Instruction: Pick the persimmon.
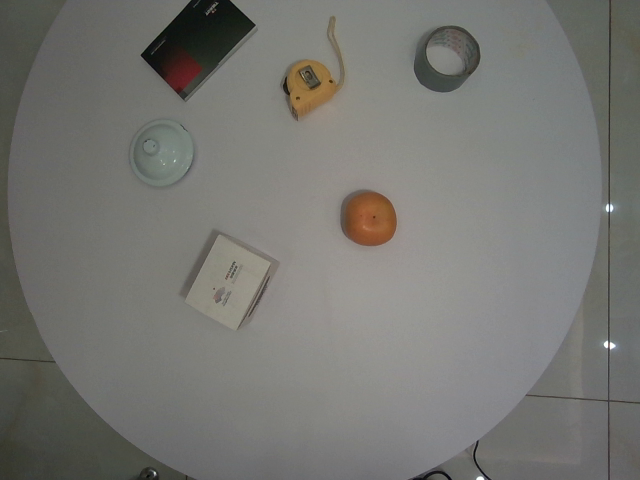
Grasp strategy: vertical